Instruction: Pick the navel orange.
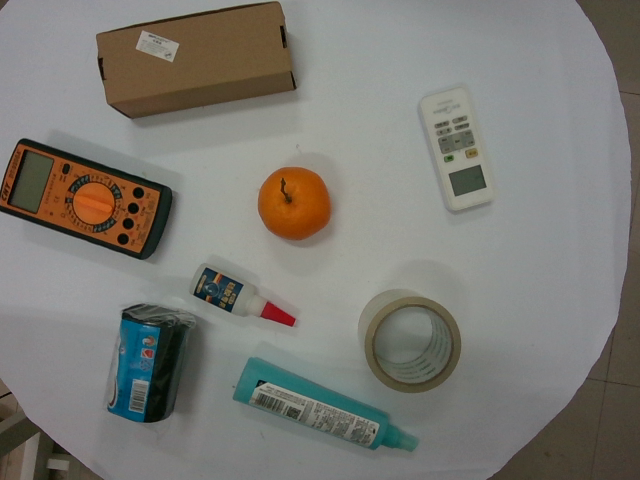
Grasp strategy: vertical